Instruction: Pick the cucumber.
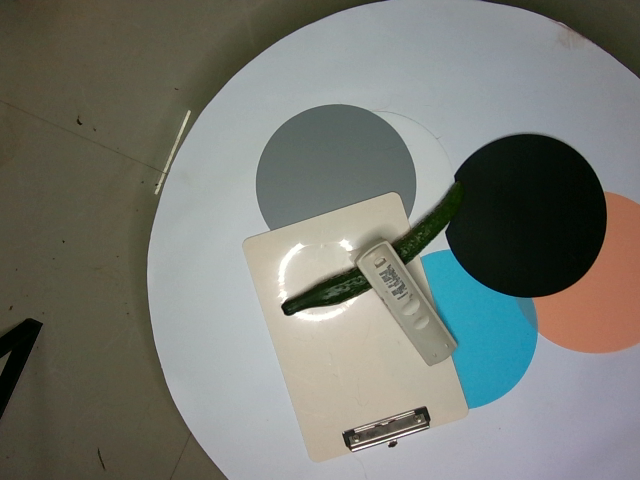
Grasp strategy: vertical